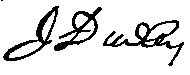
Signature of: joseph dudley